Question: What is the main concern?
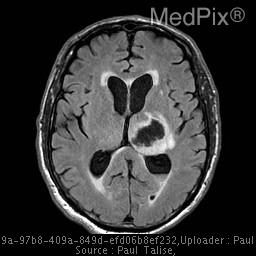
Answer: The findings suggest There is acute hemorrhage within the left thalamus and basal ganglia measuring up to 3 cm in greatest dimension.  There is extension of this hemorrhage into the third and lateral ventricles.  There is mild midline shift measuring on the order of 2 mm. There is mild heterogeneity of the hemorrhage.  No underlying mass is identified.  No other parenchymal hemorrhage or mass is seen.. Early subacute hemorrhage involving the left thalamus and basal ganglia extending into the third and lateral ventricles. There is a small amount of surrounding edema which may be serum (separated from clotted red cells) or intracellular cytotoxic edema.. The patient might have a history of 75 y.o. man with CAD and chronic HTN presents with sudden onset right-sided weakness and sensory deficit..